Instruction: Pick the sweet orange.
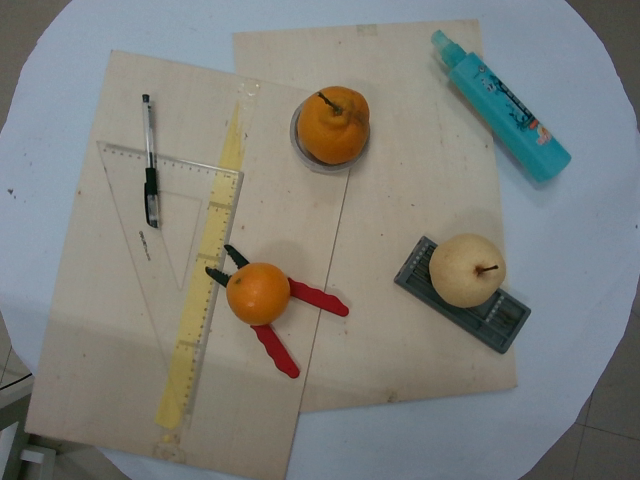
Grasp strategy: vertical